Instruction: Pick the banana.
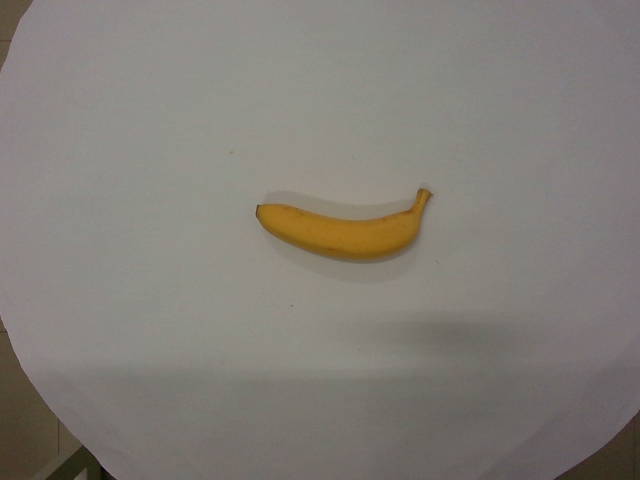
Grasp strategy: vertical